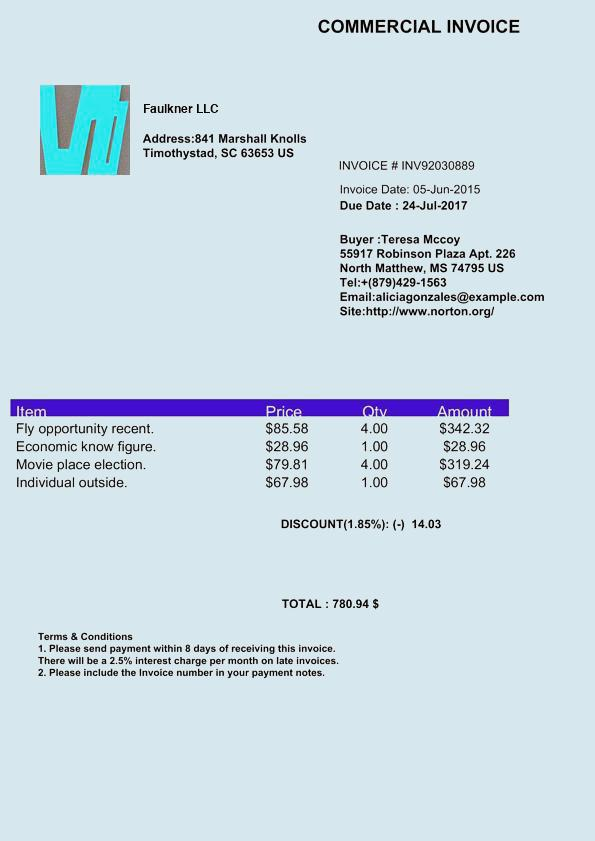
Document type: Invoice